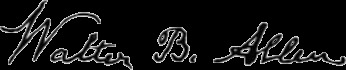
Signature of: walter brown allen